Question: Talk about the condition:
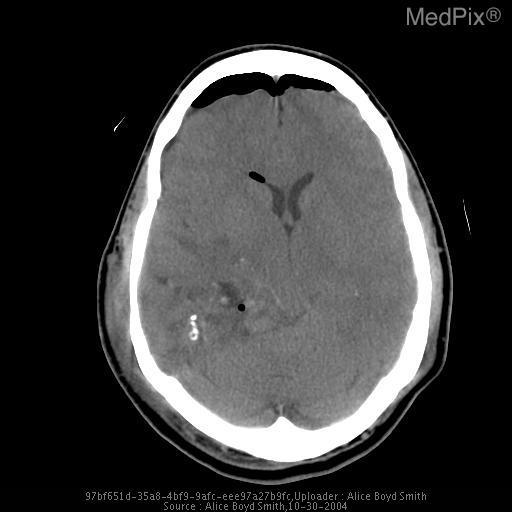
Answer: The disease is discussed as: Neoplasm Name: oligodendroglioma
ICD-O code 9450/3

Synonyms:

Cell of Origin: adult oligodendrocytes

WHO Grade(s):
Grade 2 for well differentiated
Grade 3 for anaplastic oligodendroglioma

Genetics and Associations:
Chromosome 1p and 19qassays may correlate with a more positive response to chemotherapy. {INO2001}{BURGER2001} {SASAKI2002} Whereas tumors with a 10q mutations are resistant

Demographics (Age, Sex, Incidence):

Common  Locations:
frontal > temporal > parietal
arise preferentially in the cortex

Gross  Appearance:
well defined soft masses, some with gelatinous mucoid regions
calcification is common
hemorrhage may occur

Radiology:
Often large, superficial, heterogeneous, CT shows thick/dense calcifications, often curvilinear in the cerebral cortex

Histology:
monotonous with moderate cellularity, perinuclear halo (a fixation artifact) creates a "fried egg" appearance that goes well with the "chicken wire" vascularity

Special  Stains:
usually GFAP +

Prognosis  and  Treatment:

COMMENTS: